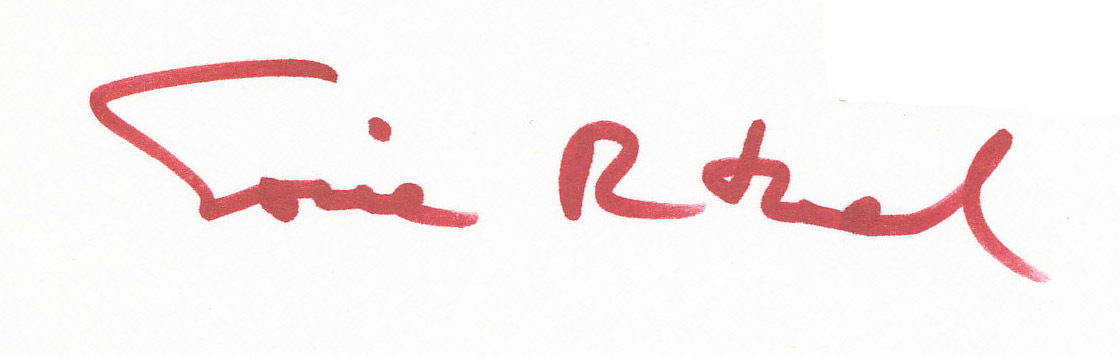
Signature of: simone rethel